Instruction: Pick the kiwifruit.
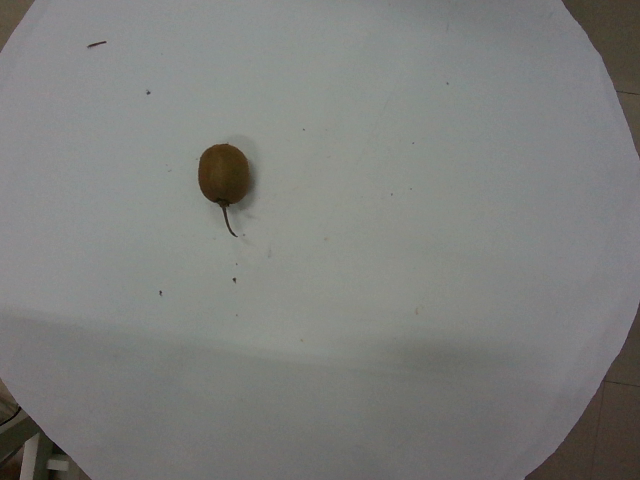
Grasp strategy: vertical